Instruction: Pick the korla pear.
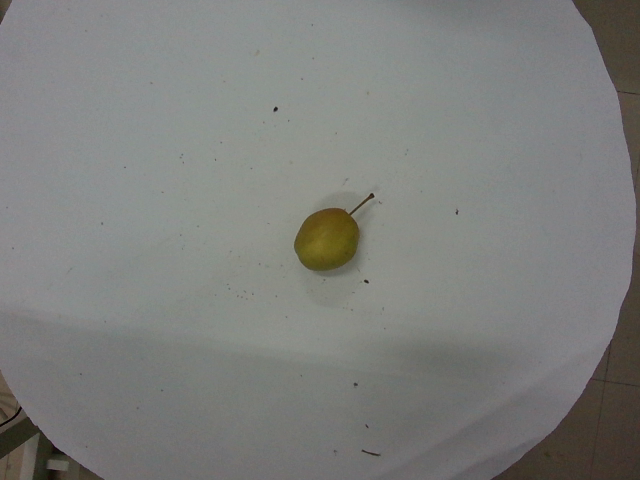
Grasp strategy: vertical